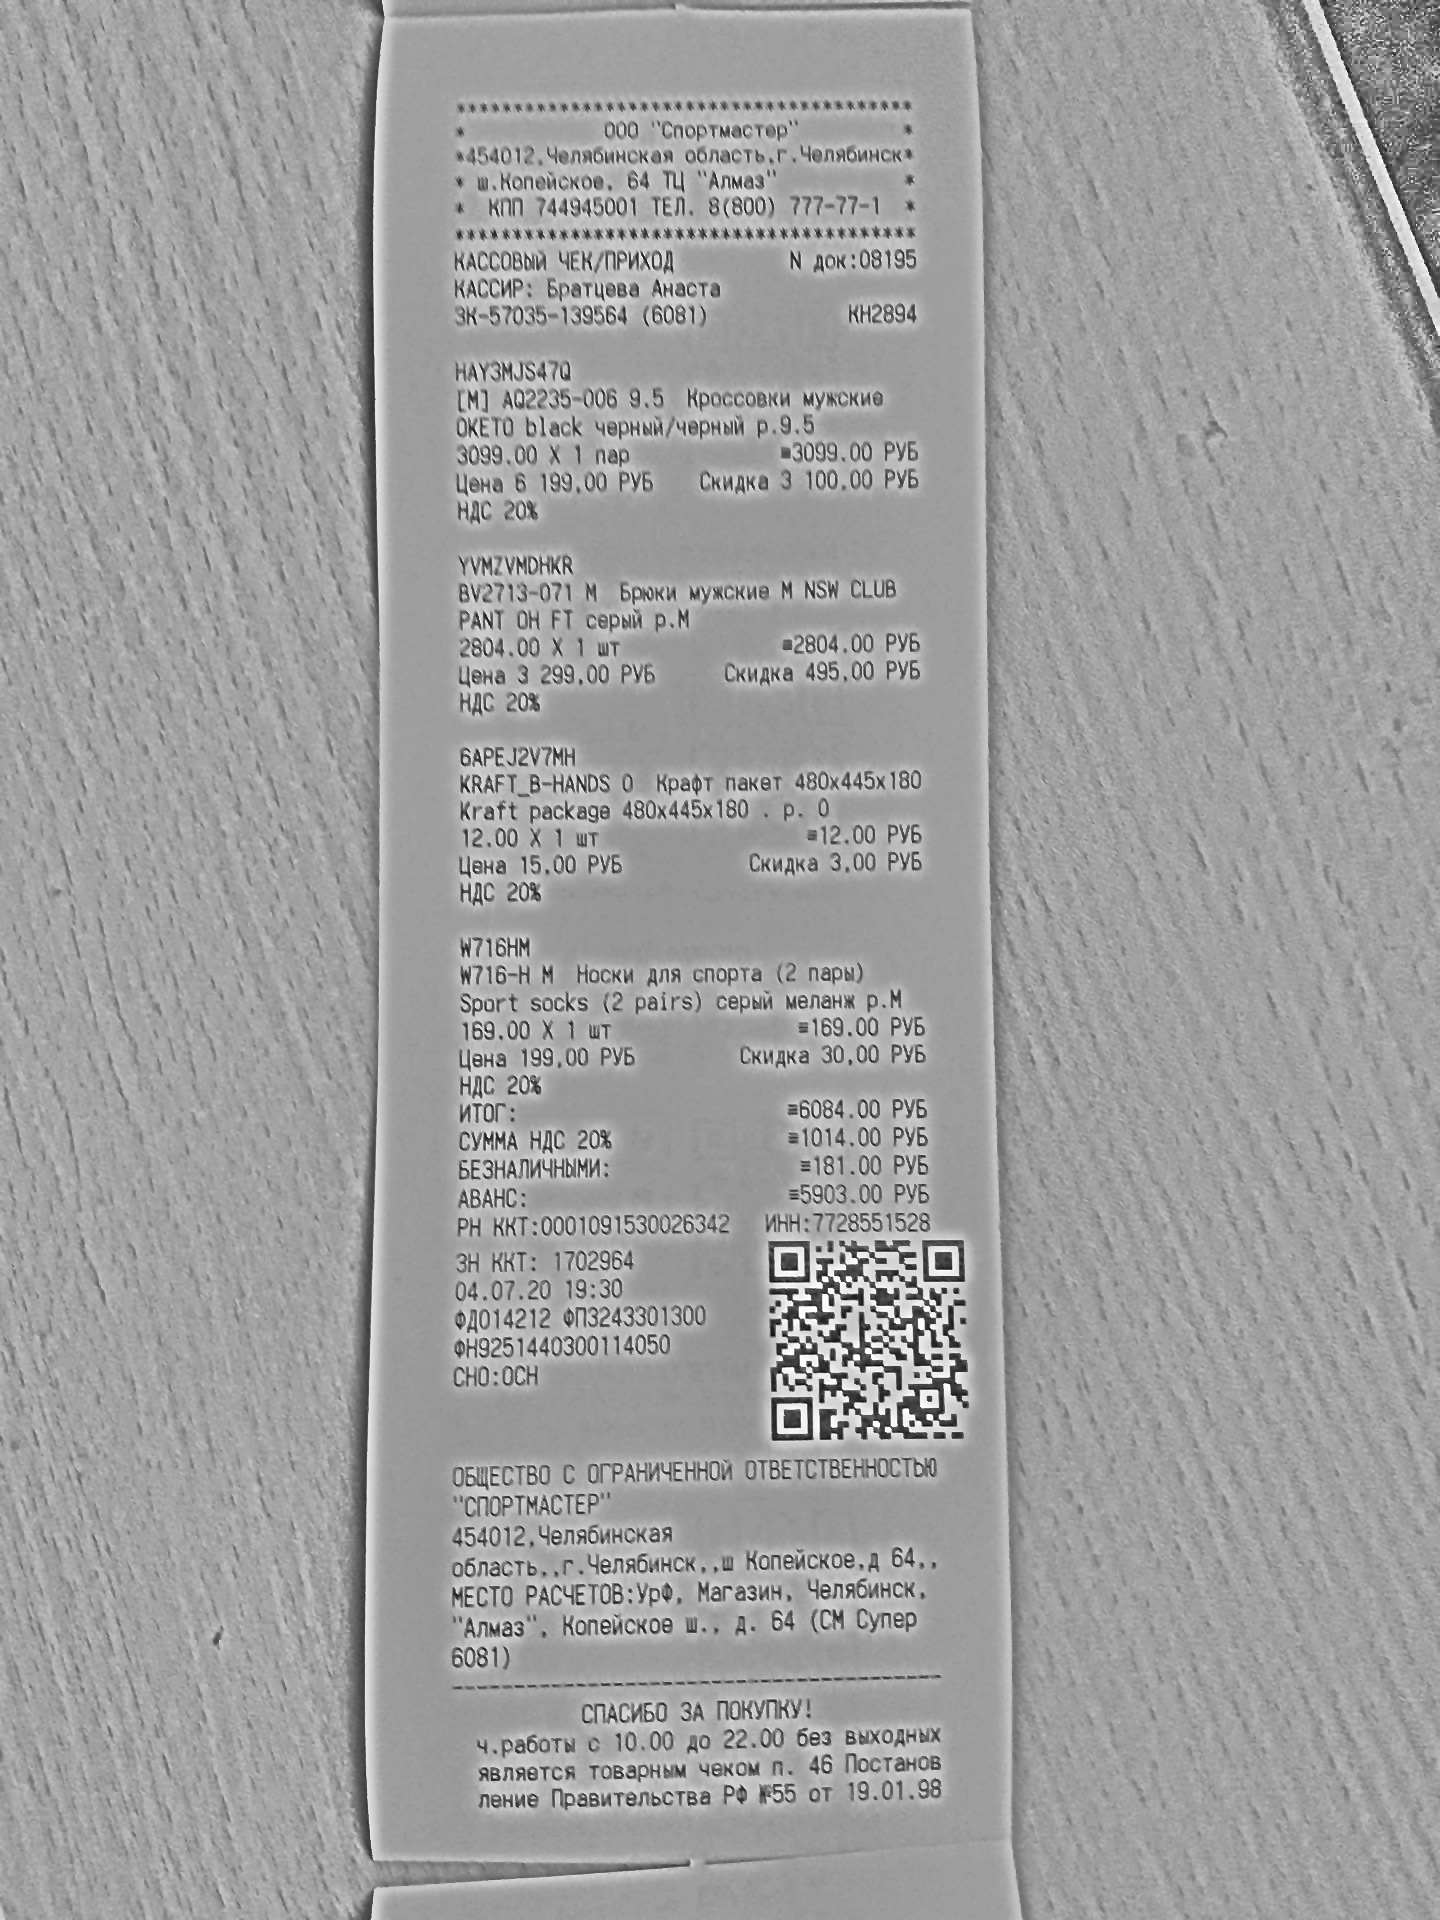
Продавец: ООО "Спортмастер"
ИНН: 7728551528
Дата: 04.07.20
Товары: AQ2235-006 9.5 Кроссовки мужские OKETO black черный/черный р. 9.5; BV2713-071 М Брюки мужские M NSW CLUB PANT OH FT серый р.М; KRAFT_B-HANDS O Крафт пакет 480x445x180 Kraft package 480x445x180; W716-H M Носки для спорта (2 пары) Sport socks (2 pairs) серый меланж р.М
Количество: 1.000; 1.000; 1.000; 1.000
Цена: 3099.00; 2804.00; 12.00; 169.00
Сумма: 3099.00; 2804.00; 12.00; 169.00
Итого: 6084.00